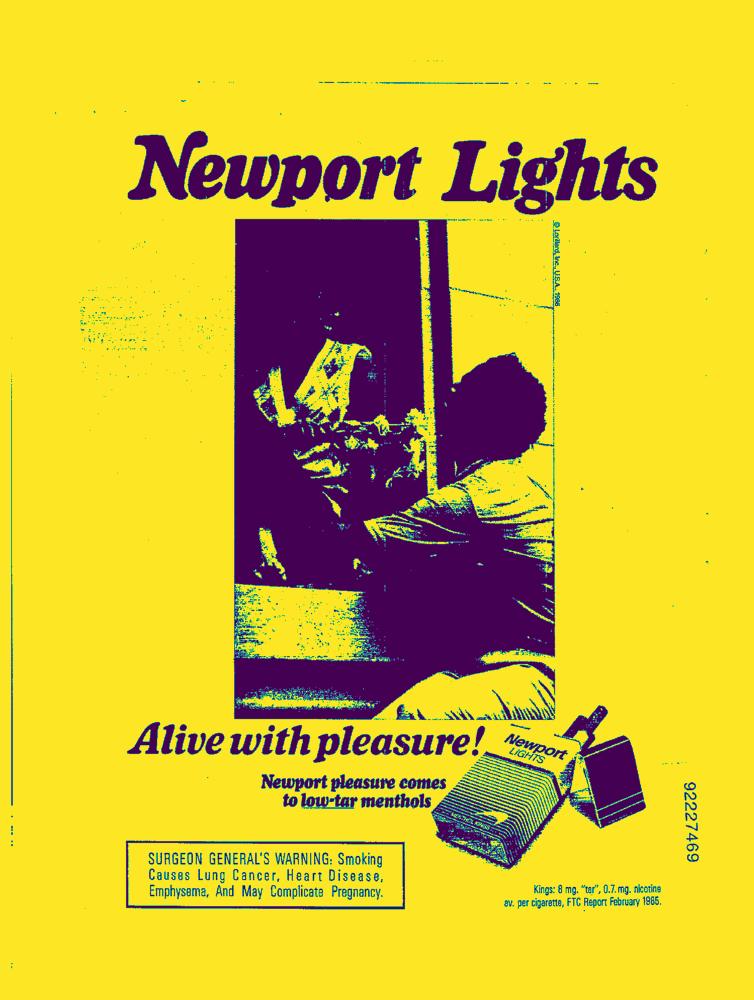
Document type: AD